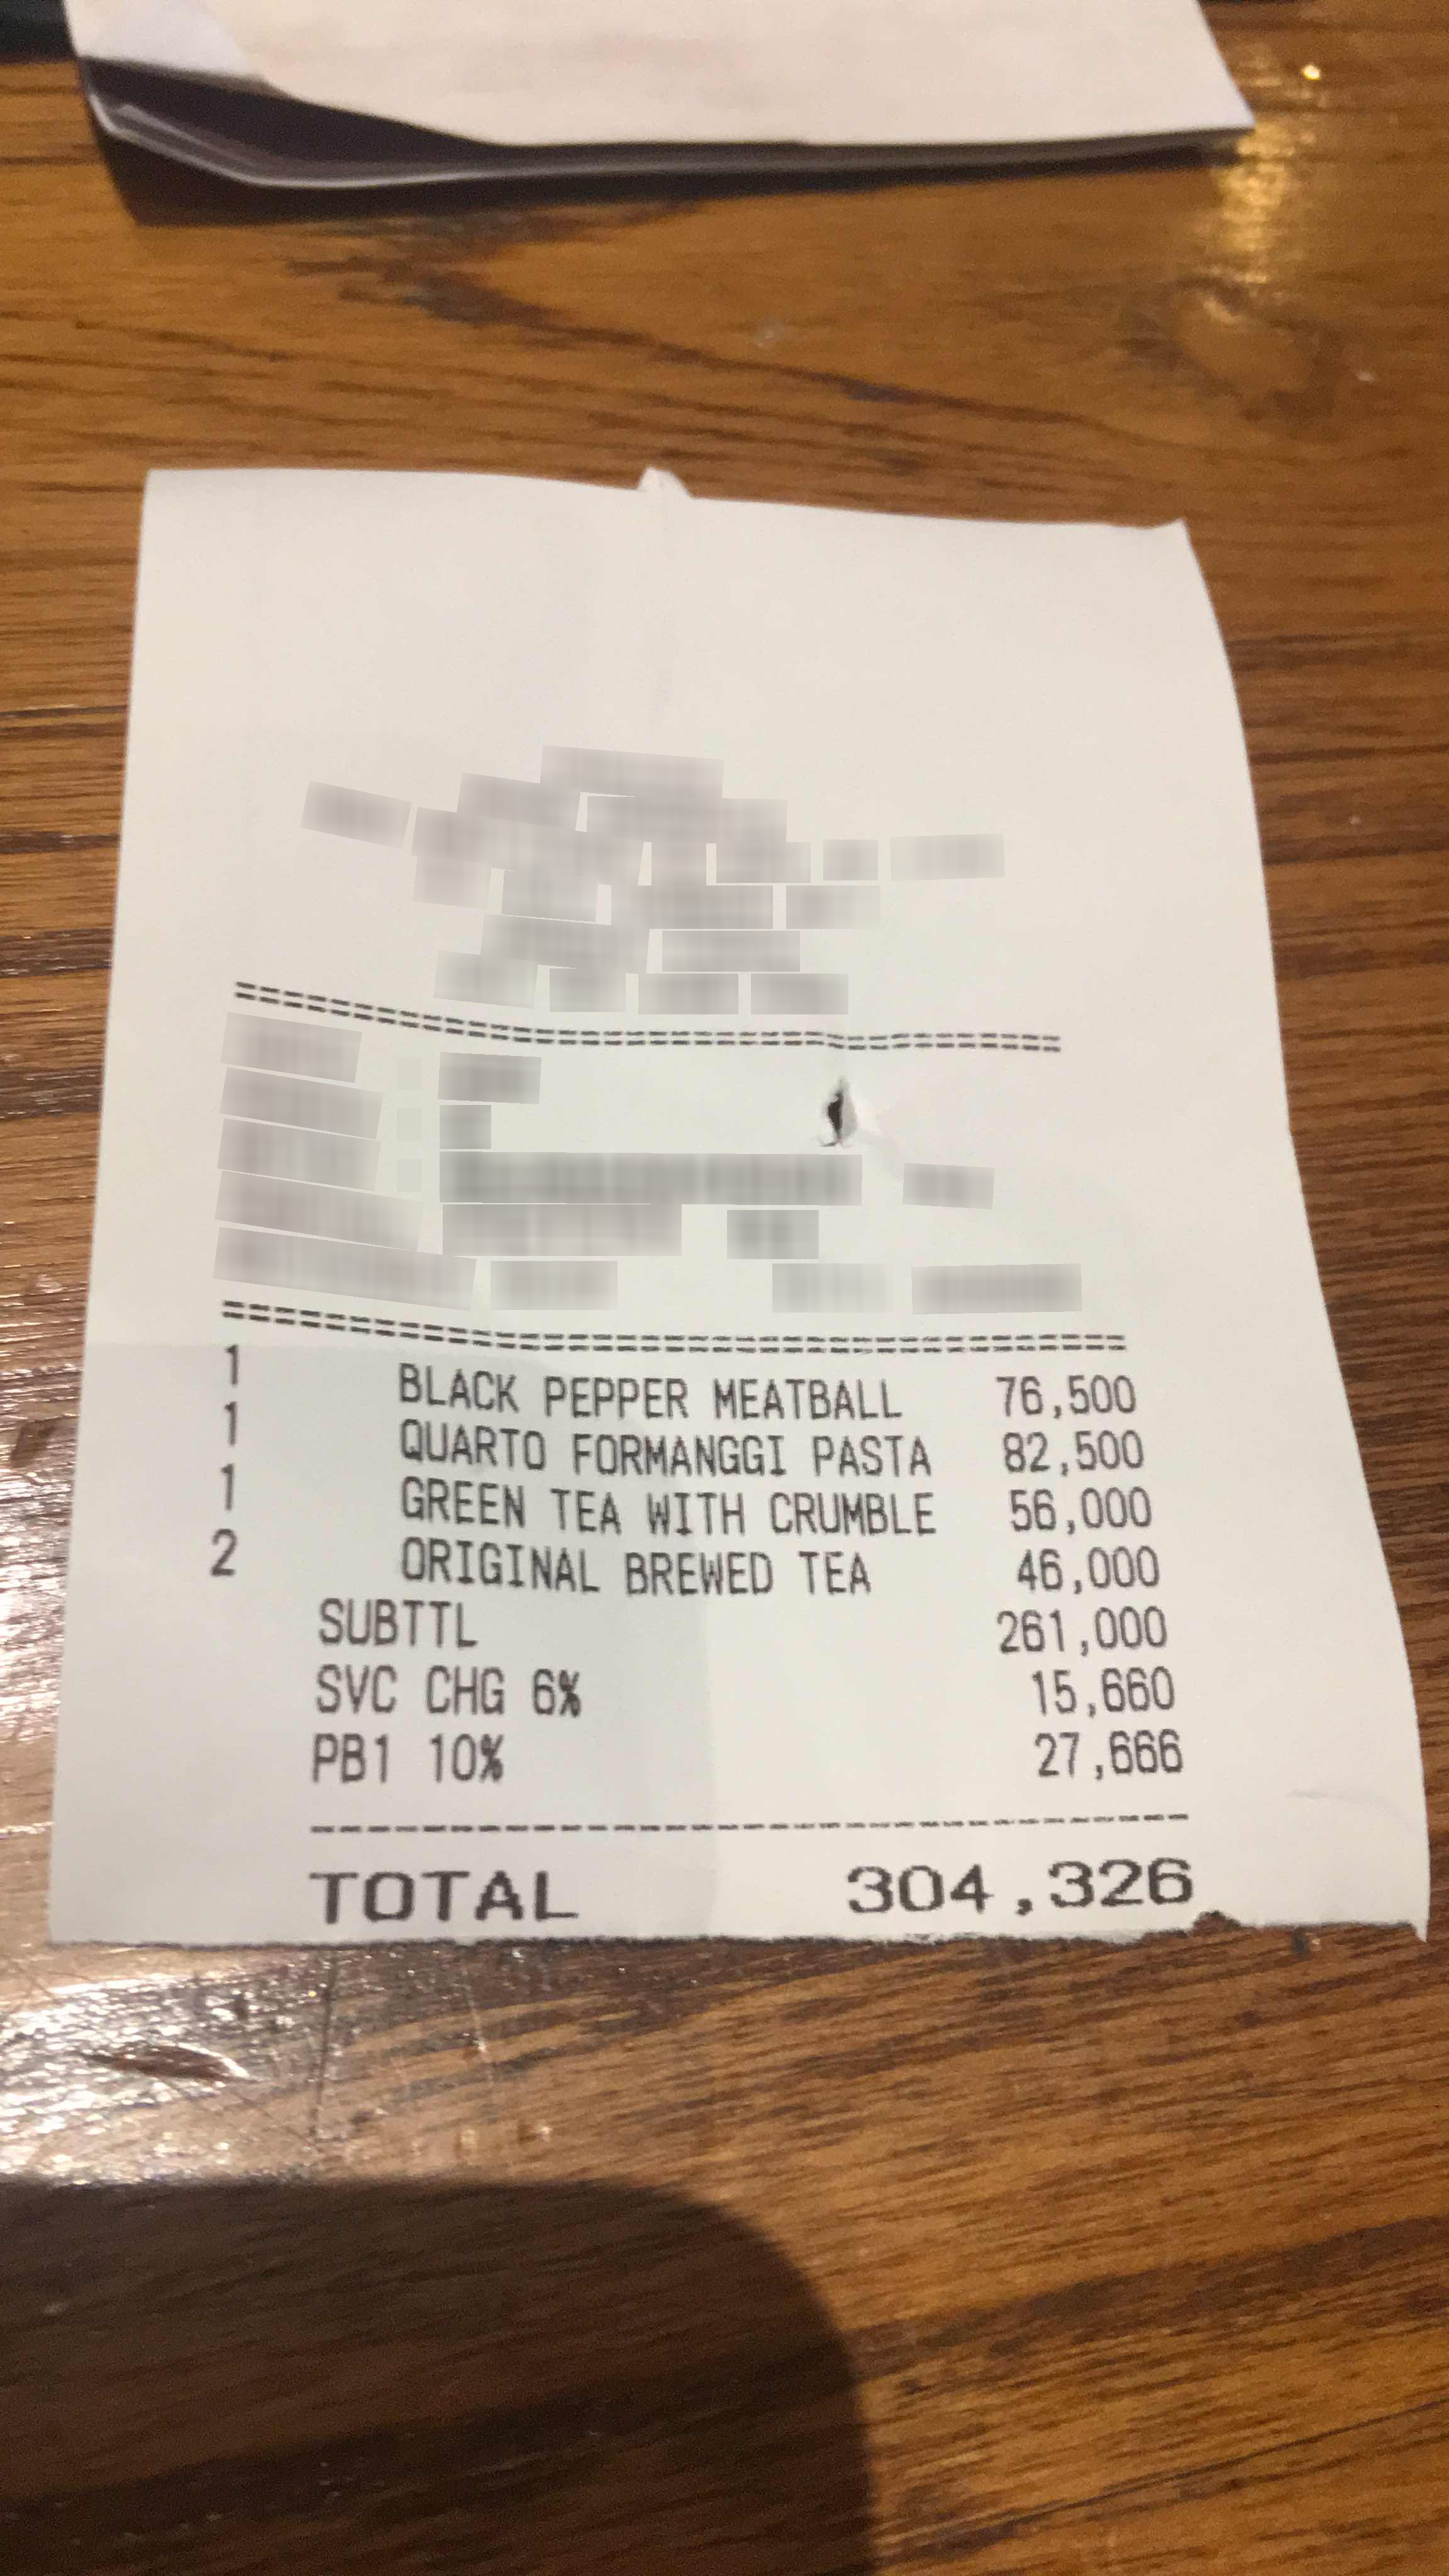
Number of items: 4
Subtotal: 261,000
Service charge: 15,660
Tax: 27,666
Total: 304,326
OCR text regions:
text: 1
text: BLACK
text: PEPPER
text: MEATBALL
text: 76,500
text: 1
text: QUARTO
text: FORMANGGI
text: PASTA
text: 82,500
text: 1
text: GREEN
text: TEA
text: WITH
text: CRUMBLE
text: 56,000
text: 2
text: ORIGINAL
text: BREWED
text: TEA
text: 46,000
text: SUBTTL
text: 261,000
text: SVC
text: CHG
text: 6%
text: 15,660
text: PB1
text: 10%
text: 27,666
text: TOTAL
text: 304,326